Question: What is the potential diagnosis?
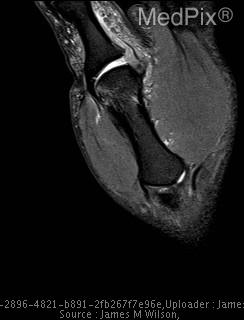
Answer: The possible diagnosis includes Extensor tendon rupture
Fracture.